Question: What is the address or location of the property listed in the document?
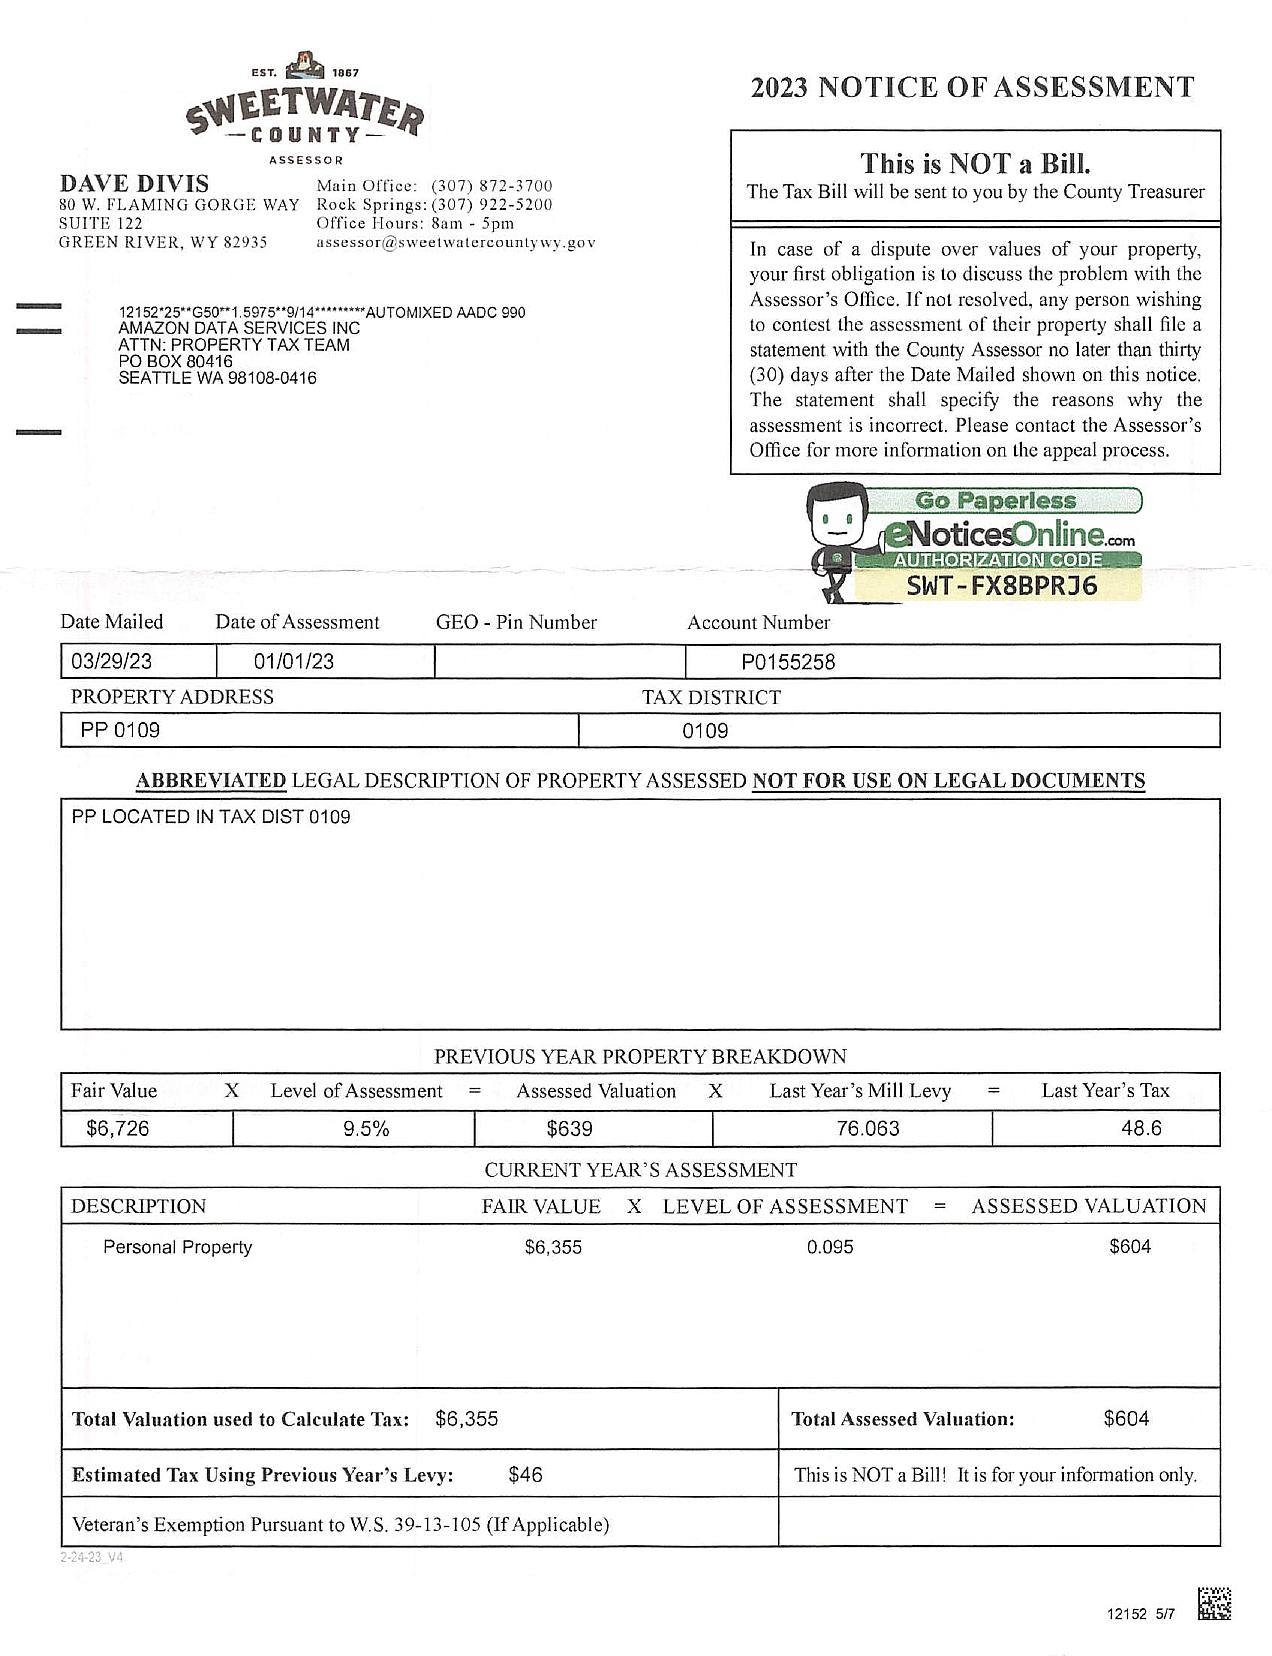
Answer: "PP 0109"